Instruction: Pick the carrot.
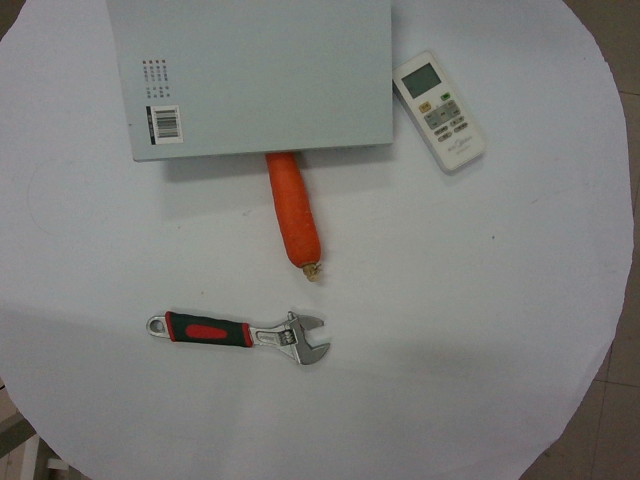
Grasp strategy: vertical